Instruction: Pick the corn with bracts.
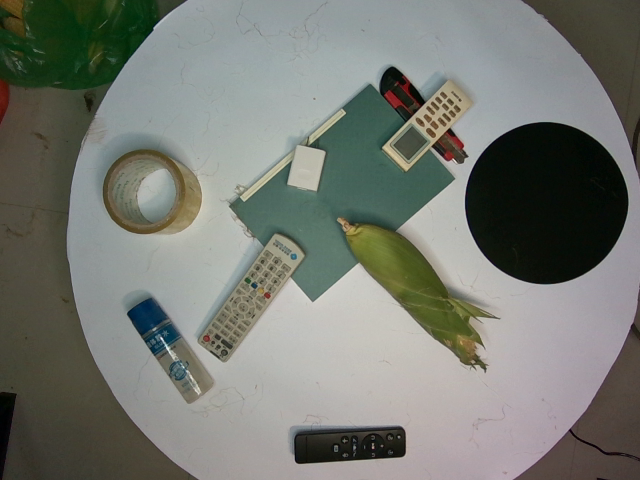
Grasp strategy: vertical